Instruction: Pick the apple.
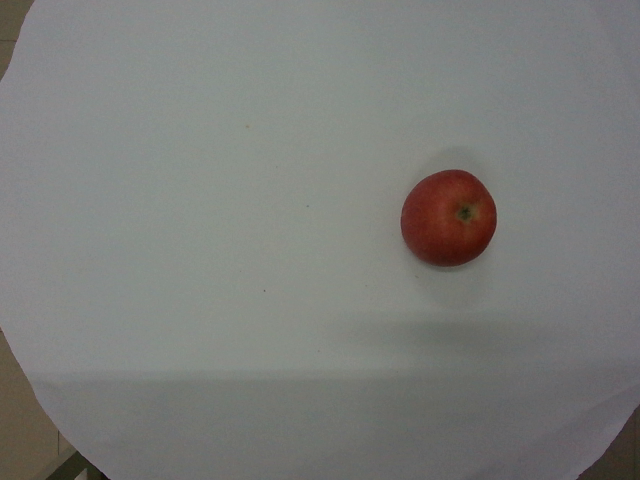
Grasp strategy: vertical